Patient: Male, age 38
A 38-yr-old man presented to our emergency room complaining of a 2-week history of productive cough followed by fever on January 10, 2012. He was previously treated for respiratory tract infection at a private clinic, but there was no improvement in his symptoms. His past medical history was unremarkable. He appeared acutely ill. His blood pressure was 90/60 mmHg, temperature 101F, respiratory rate 22/min, and pulse rate 108 beats/min.
On examination, crackles were present in the right lower lung. A chest radiograph showed consolidation in the entire right lower lung field (Fig. 1A). Computed tomography of the chest demonstrated lobar consolidation of the right lower lobe, accompanied by some patchy consolidation in the right middle and left upper lobe (Fig. 1B). No evidence of pleural effusion was observed. Laboratory tests showed normal complete blood cell counts, an erythrocyte sedimentation rate of 65 mm/hr (0-10 mm/hr), and C-reactive protein levels of 19.2 mg/dL (< 0.5 mg/dL). Oxygen saturation was 94% in room air. A urine antigen analysis for Streptococcus pneumoniae and Legionella pneumophila tested negative for both organisms. Procalcitonin level was 0.35 ng/mL (0-0.05 ng/mL). Testing for IgM and IgG antibodies against M. pneumoniae showed elevated titers for both (Table 1). Testing for cold agglutinin disease also revealed positive findings (1:32). A diagnosis of pneumonia subsequent to M. pneumoniae infection was made, and azithromycin was intravenously administered.
On the second hospital day, the patient began to complain of a bilateral headache and diplopia. A neurologic examination revealed the pupils to be equal and responding to light. However, ocular movements were impaired. Prominent limitation of supraduction and mild limitation of abduction were discerned. Head turning and nodding did not influence eye movement. Nystagmus was absent. The visual acuity was not decreased bilaterally, and no signs of meningeal irritation were present. Deep reflexes were decreased. A wide-based ataxic gait was observed, although motor power in the arms and legs was good. Sensation was within normal limits, but a Romberg test to detect poor balance was positive. Brain magnetic resonance imaging (MRI) revealed no abnormalities.
A lumbar puncture was performed and revealed a slightly increased white blood cell count and elevated protein levels (Table 1). Cerebrospinal fluid (CSF) glucose and adenosine deaminase levels were normal. Cultures for bacteria, virus, and fungi were negative, and CSF polymerase chain reaction tests for Mycobacterium tuberculosis, herpes simplex virus, cytomegalovirus, Epstein-Barr virus and M. pneumoniae were all negative. Nerve conduction tests showed decreased sensory nerve action potentials of the right sural nerve. Motor nerve conduction velocity of the right common peroneal nerve was decreased. The blink reflex was normal. Additionally, serological tests for IgM and IgG antibodies against anti-GT1a and GM1 antibody were all negative, but the test for anti-GQ1b IgG antibody was positive.
A diagnosis of FS with antecedent M. pneumoniae pneumonia was made, and treatment of the underlying pneumonia was maintained. Three days later, the patient's body temperature had normalized, and the productive cough was somewhat suppressed. However, headache and diplopia continued. Five days after azithromycin administration, the headache and ataxia began to subside, but diplopia had not resolved. One week after admission, the respiratory symptoms were absent, and diplopia began to improve slowly. Limitation of supraduction resolved earlier than limitation of abduction. Improvement thereafter was gradual, and the patient was discharged 10 days after admission. The ataxic gait and areflexia were completely recovered, but remnant mild diplopia remained at the time of discharge. Follow-up testing for antibodies against M. pneumoniae showed still elevated IgM (8.5 index) and more elevated titers for IgG (> 100 AU/mL) a week after discharge. The patient returned 1 month later for additional follow-up. His ocular examination revealed complete resolution of ocular motility.
Keywords: anti-gq1b antibody, fisher syndrome, mycoplasma pneumoniae
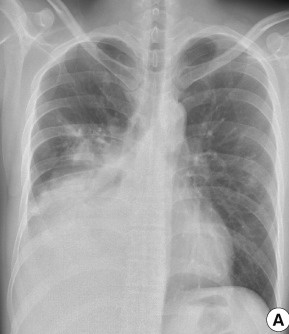
Image caption: Chest radiographic and computed tomography (CT) findings. (B) CT of the chest demonstrated lobar consolidation of the right lower lobe, accompanied by patchy consolidation in the right middle and left upper lobe.